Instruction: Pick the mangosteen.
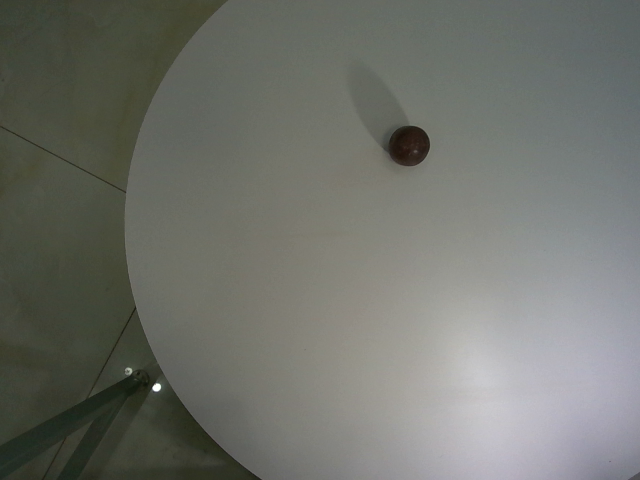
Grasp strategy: vertical